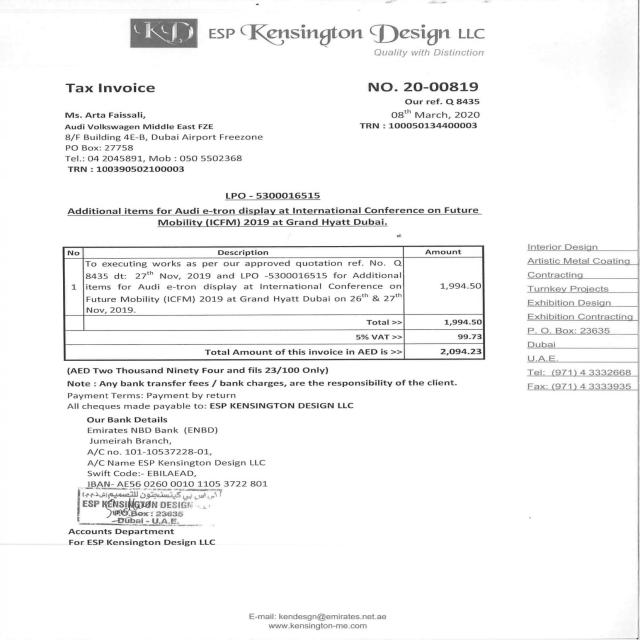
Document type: Invoice